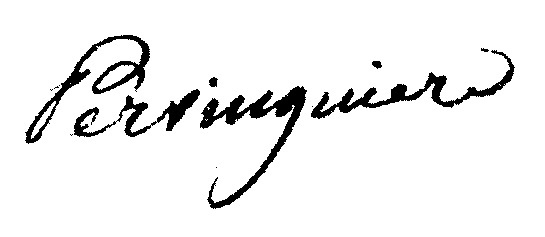
Signature of: séverin pervinquière